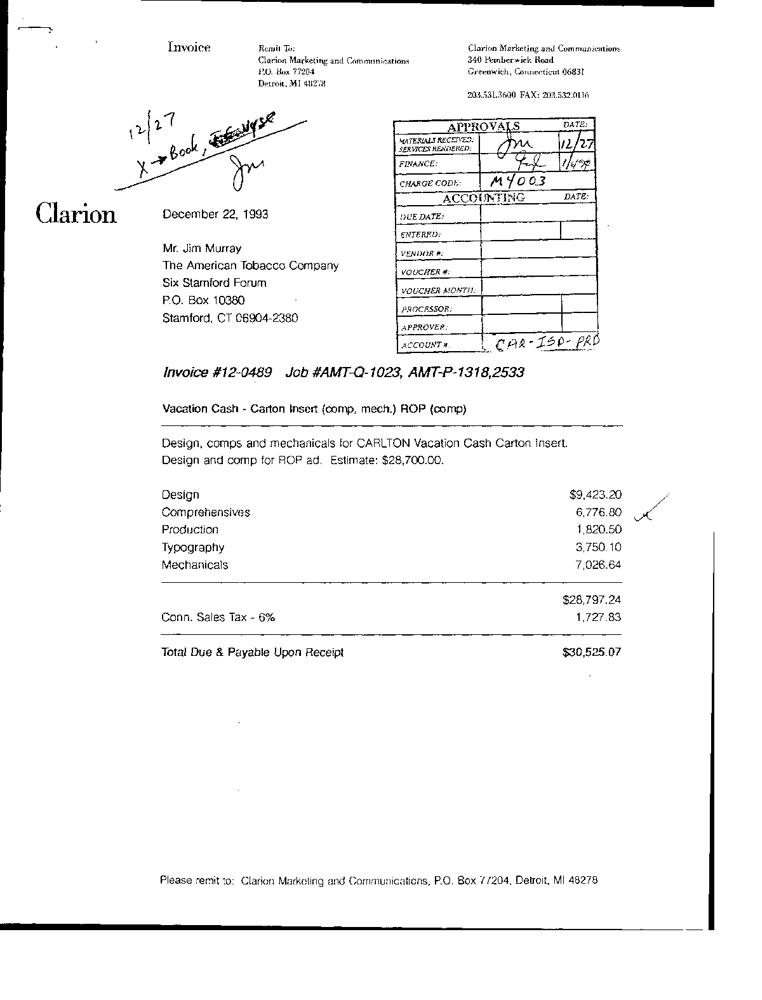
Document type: Invoice